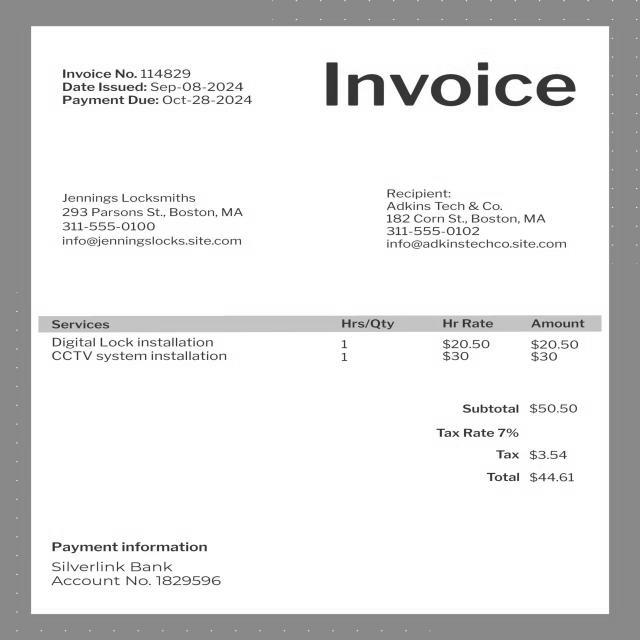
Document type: Invoice